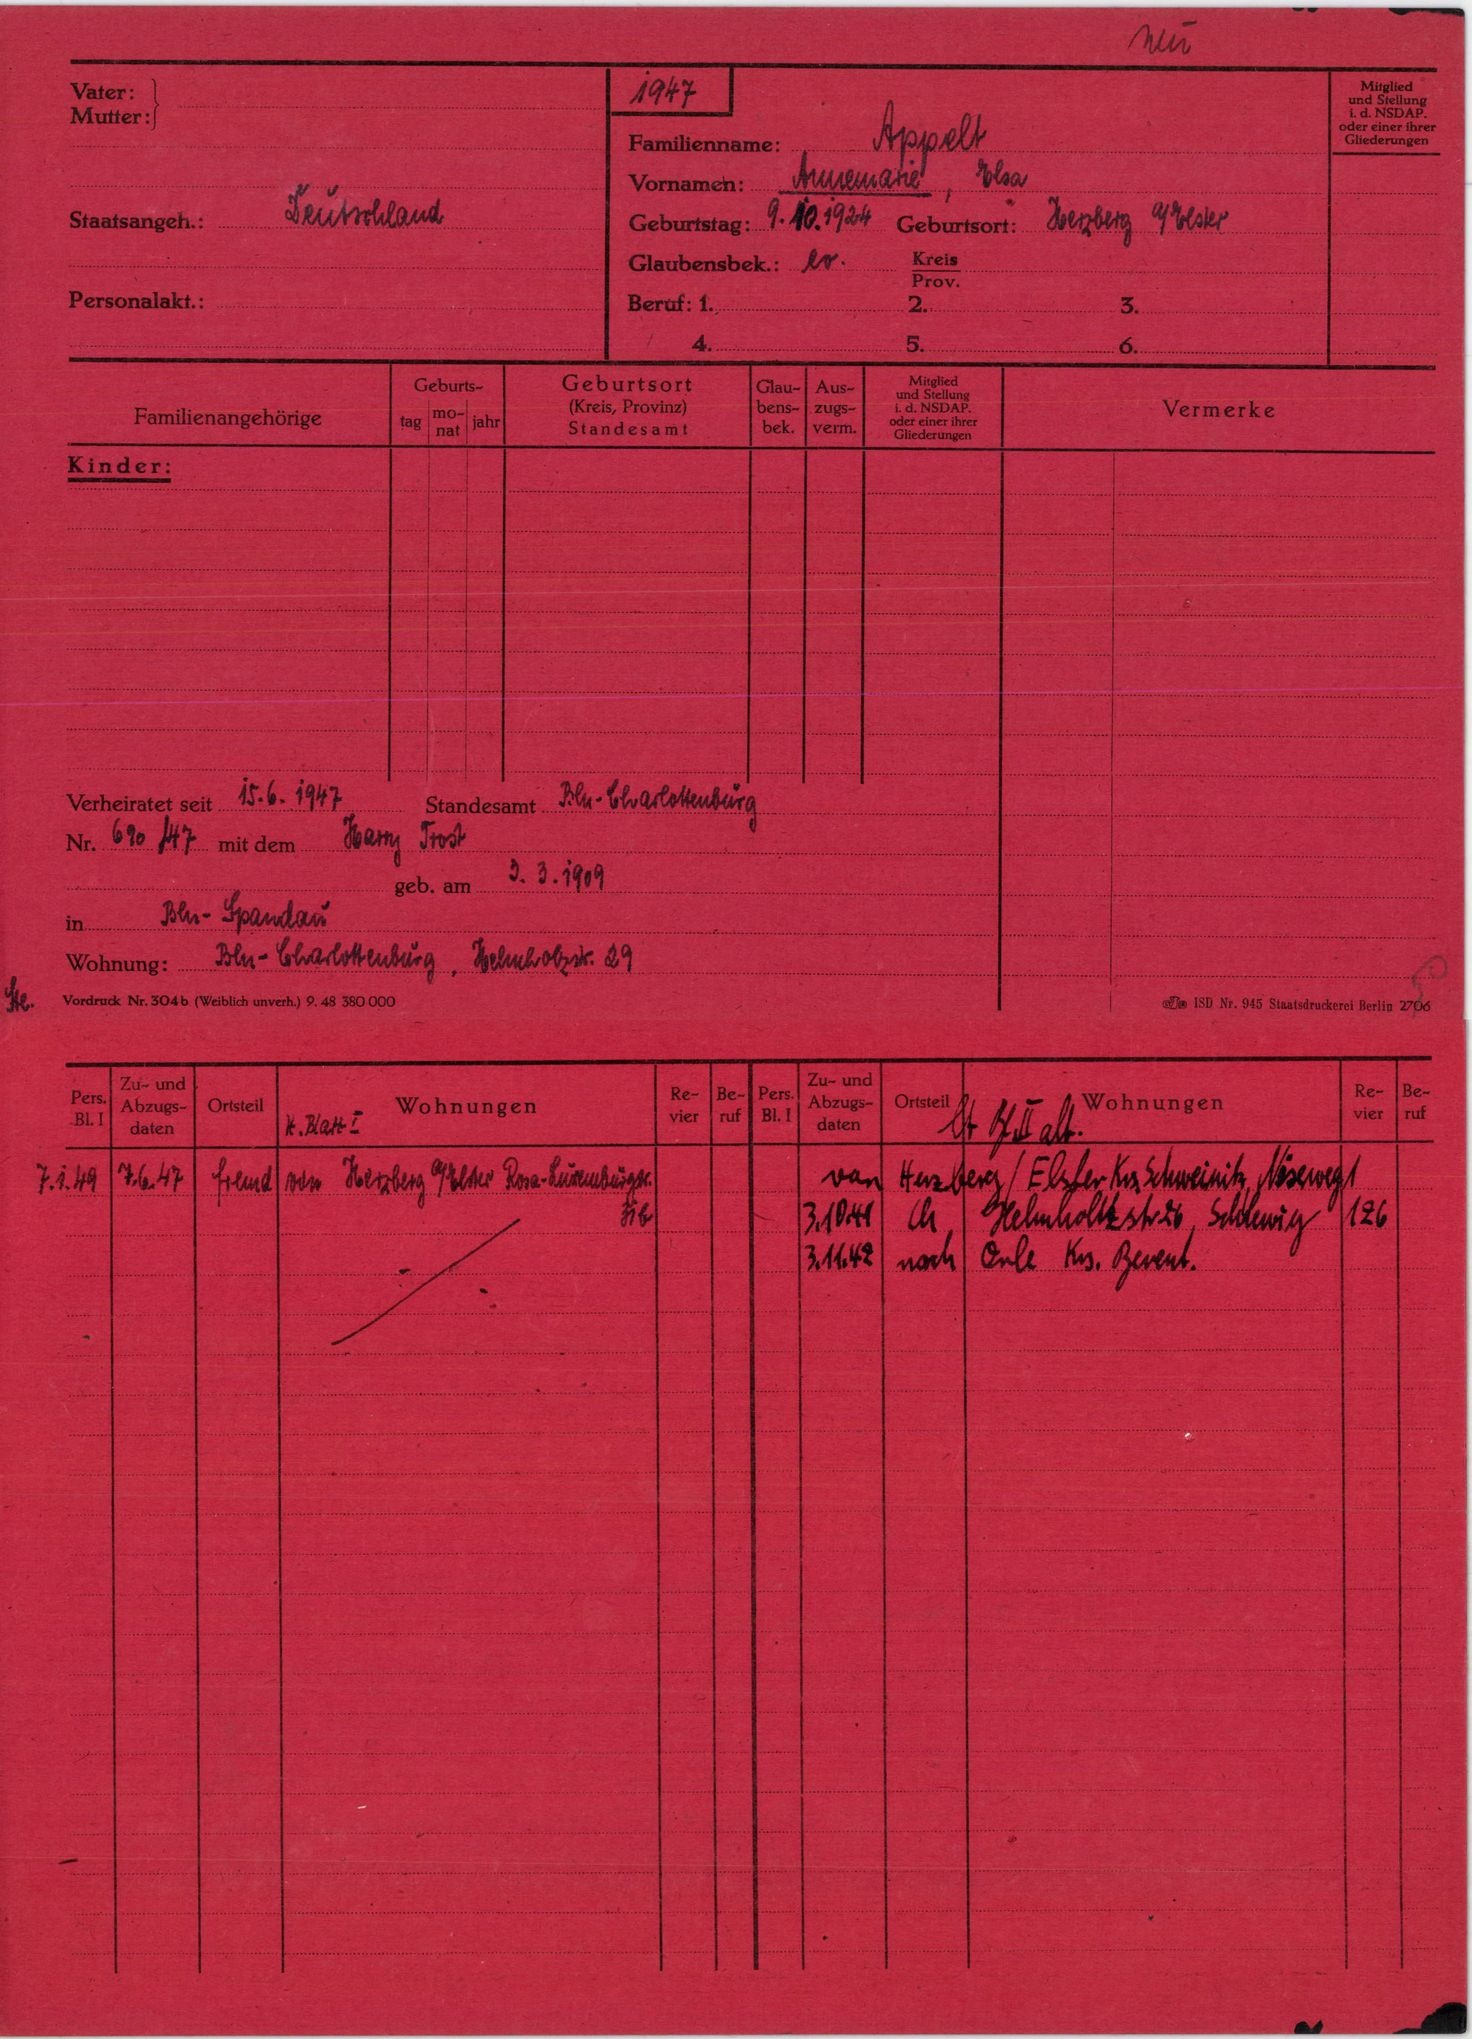
Appelt